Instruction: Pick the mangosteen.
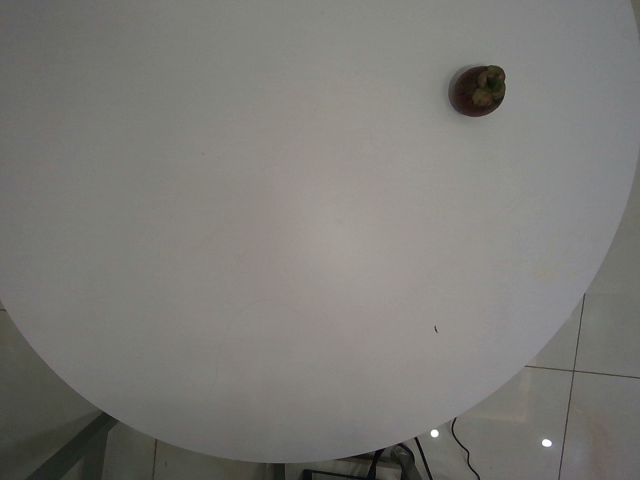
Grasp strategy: vertical